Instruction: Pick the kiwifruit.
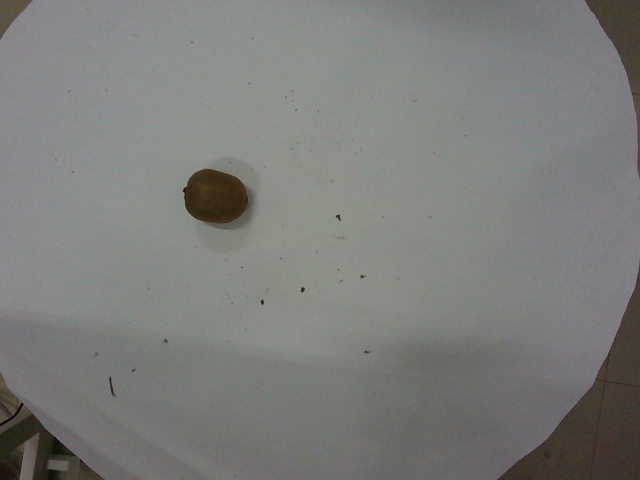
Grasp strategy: vertical